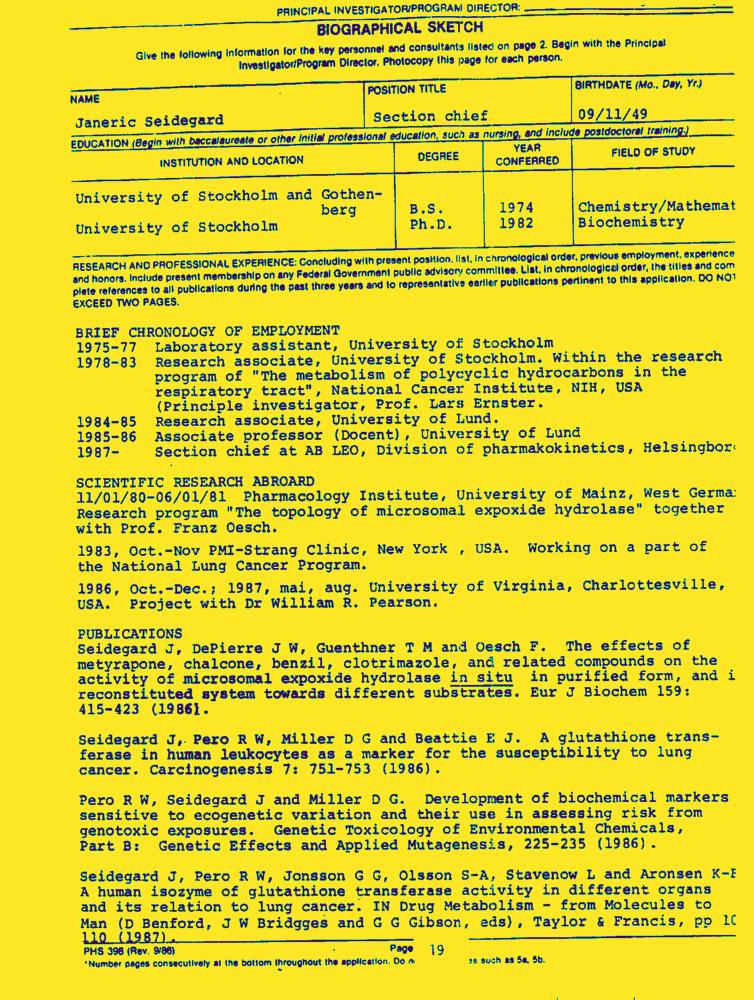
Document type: Resume-Doc